Question: What is the appraised value of the property as recorded in the document?
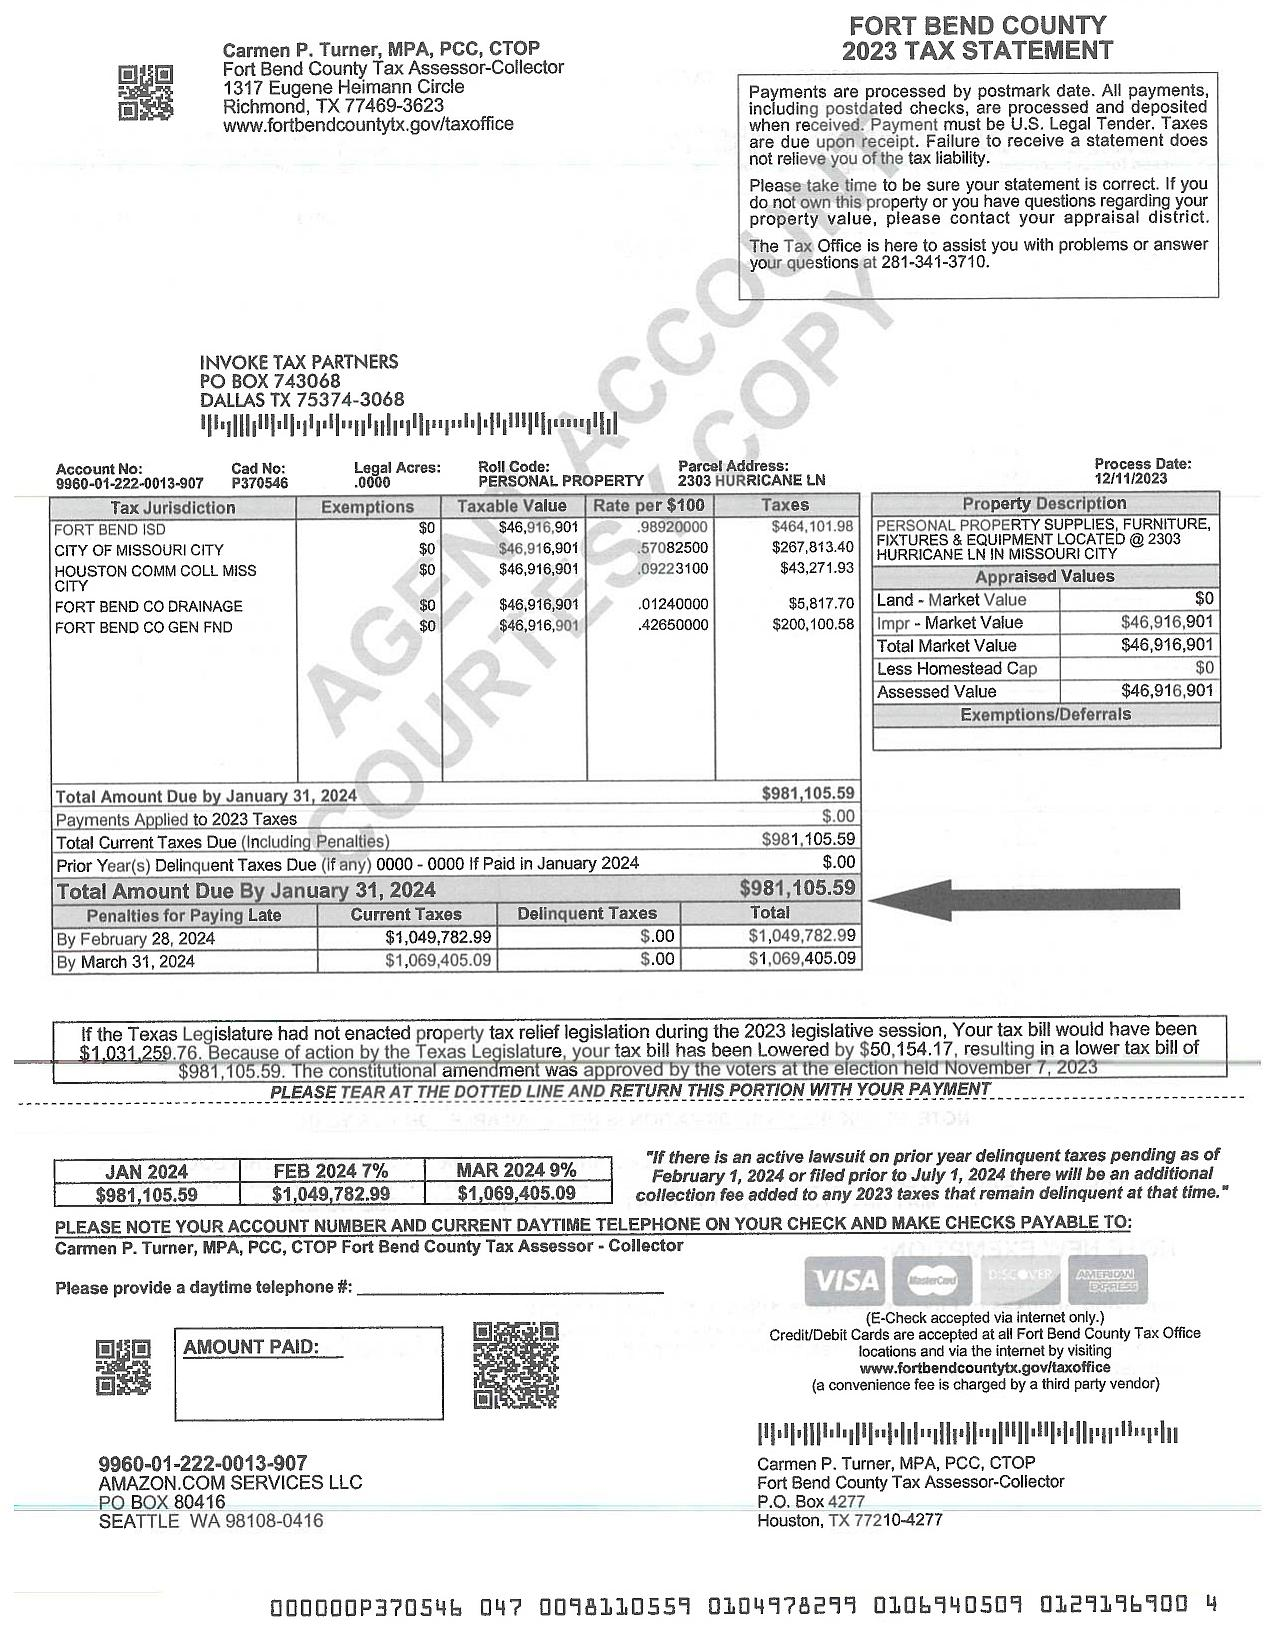
Answer: "46,916.90"